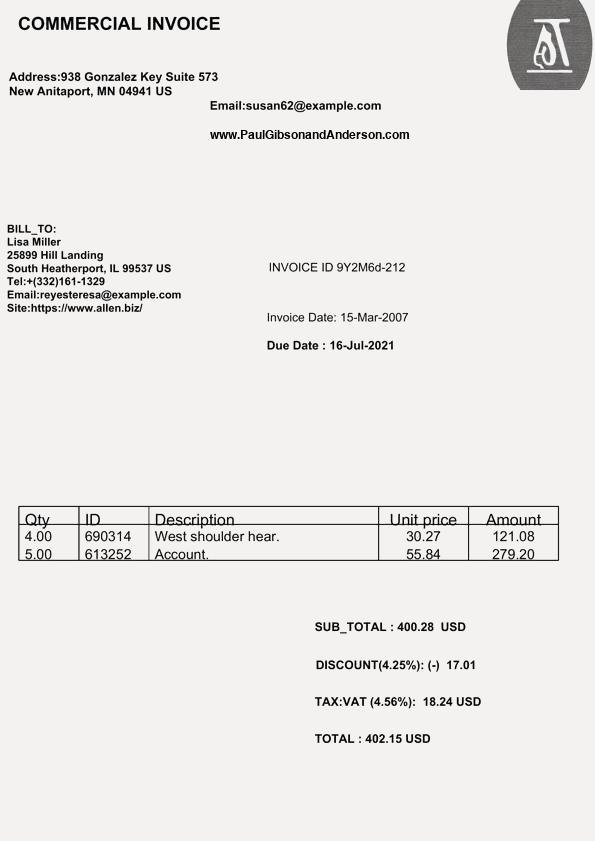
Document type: Invoice